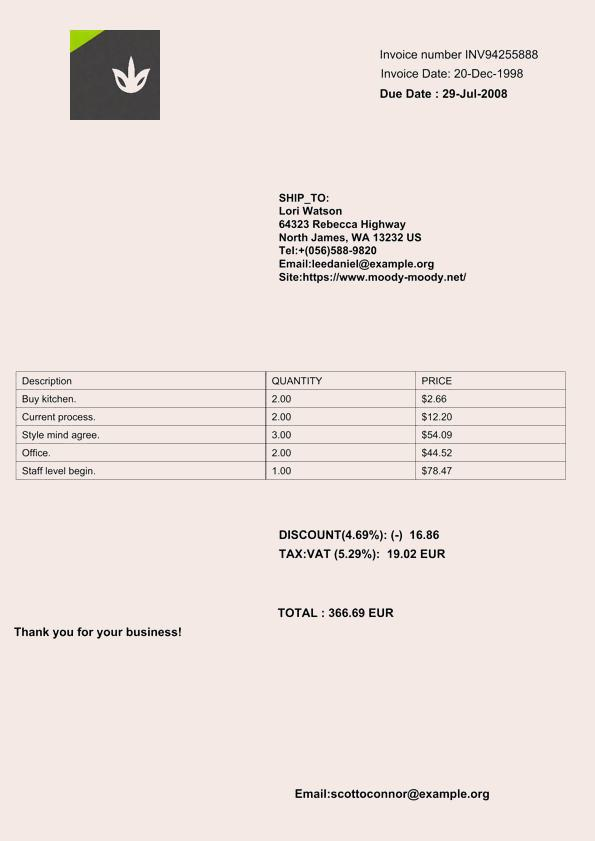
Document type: Invoice